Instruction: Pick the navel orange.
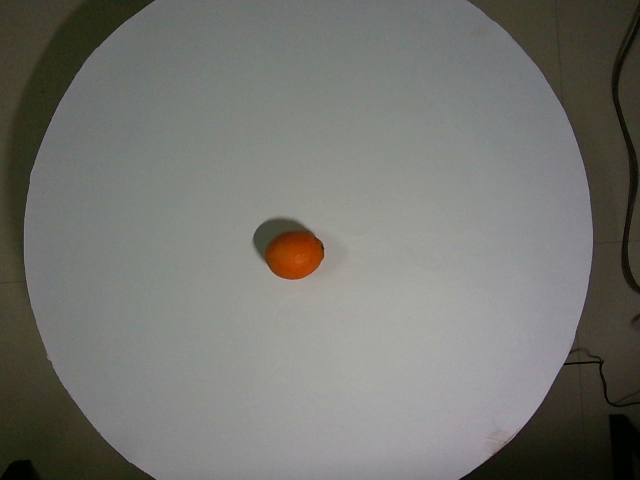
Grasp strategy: vertical